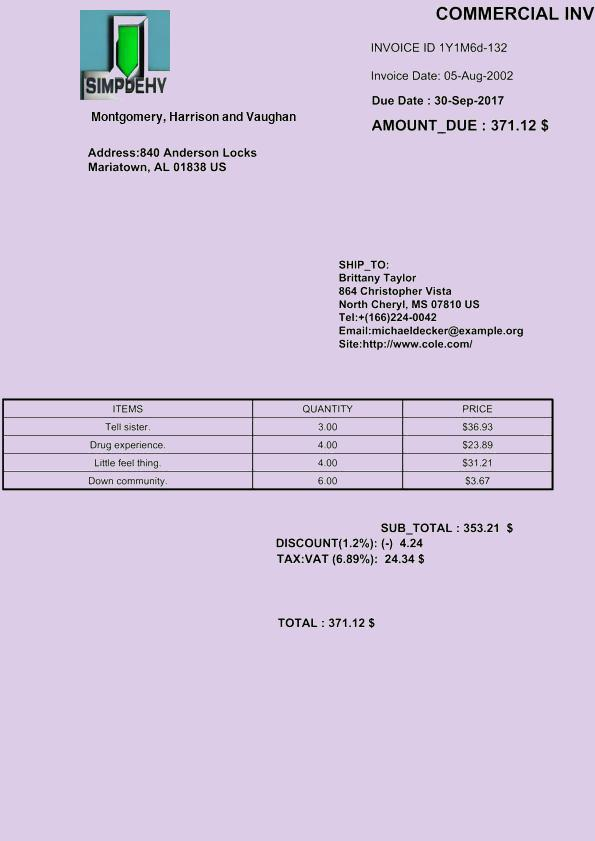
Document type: Invoice